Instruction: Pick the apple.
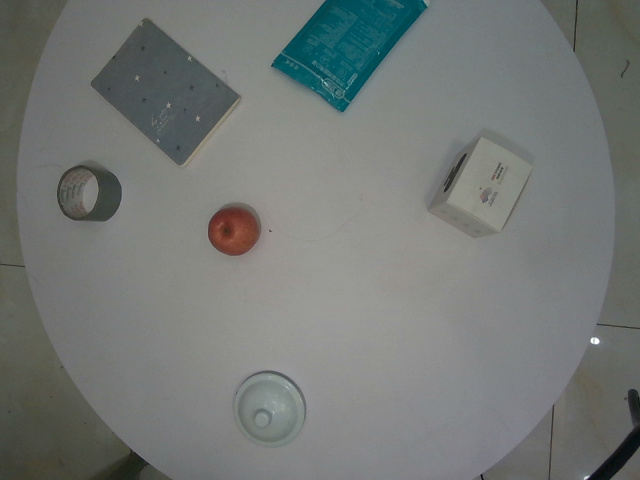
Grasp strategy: vertical